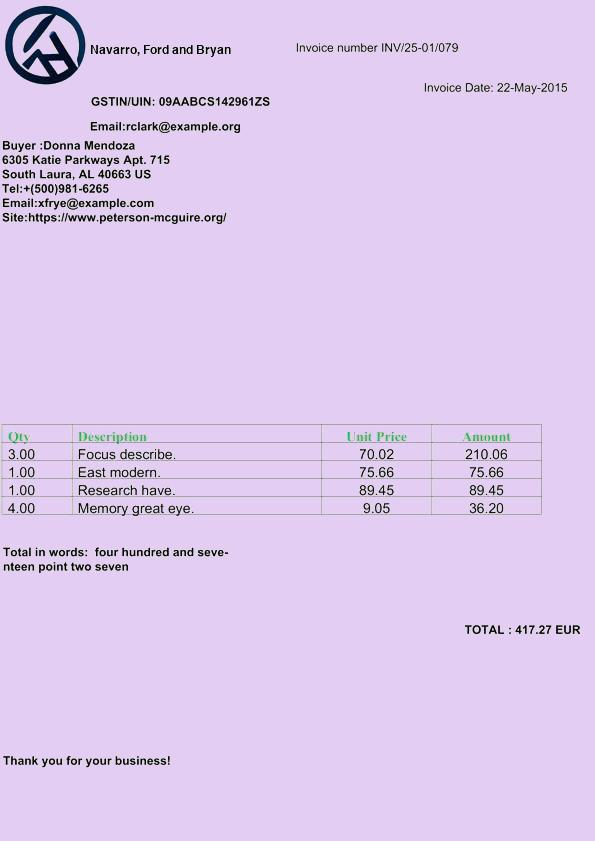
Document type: Invoice